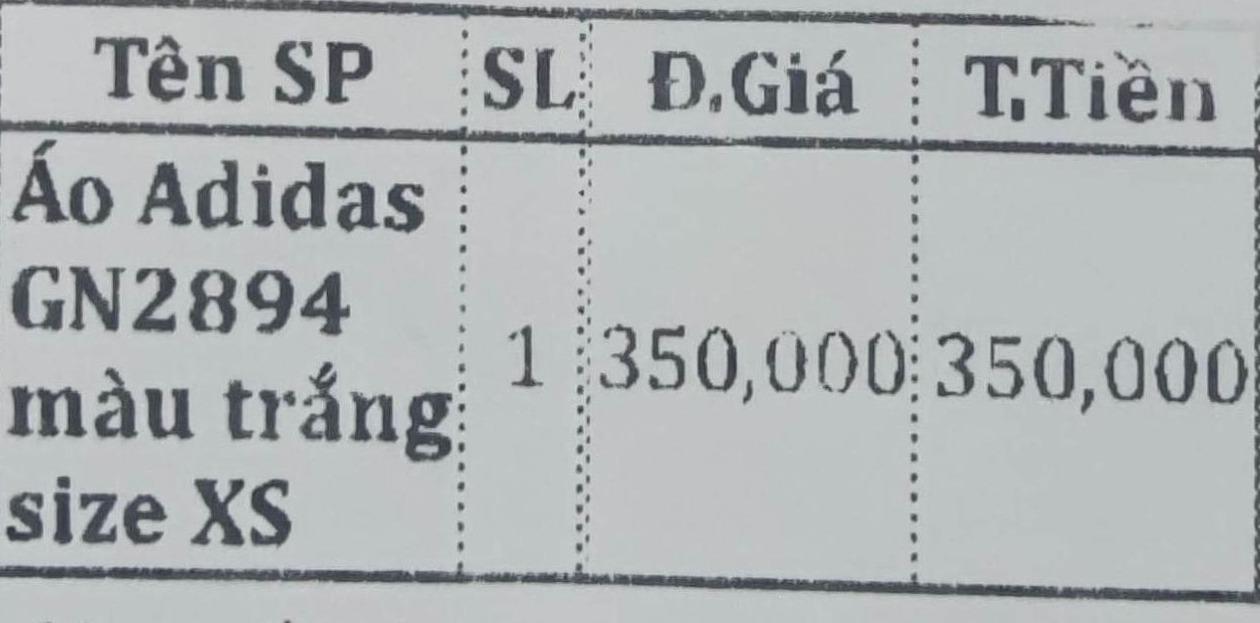
<table>
<tr>
<th>Tên SP</th>
<th>SL</th>
<th>Đ.Giá</th>
<th>T.Tiền</th>
</tr>
<tr>
<td>Áo Adidas GN2894 màu trắng size XS</td>
<td>1</td>
<td>350,000</td>
<td>350,000</td>
</tr>
</table>